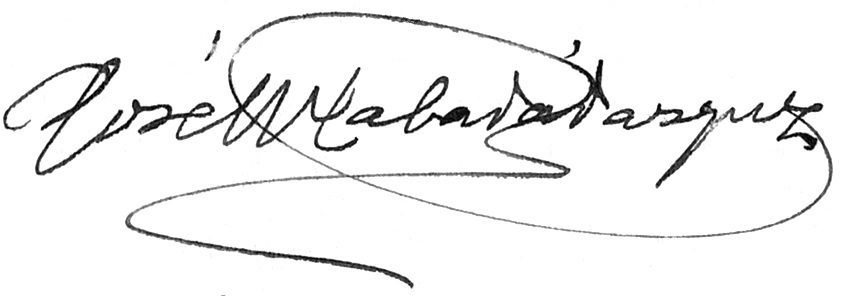
Signature of: xosé manuel cabada vázquez